Extract the amount written in words, the amount in digits, the name of the payee, the date on the cheque, and the bank's name from the image.
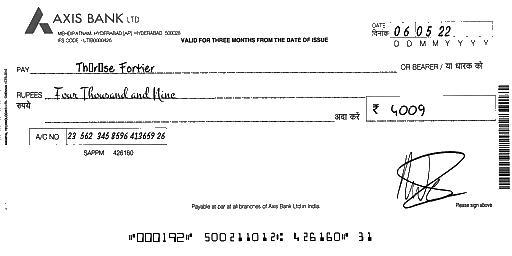
amt_in_words: Four Thousand and Nine
amt_in_figures: 4009
payee_name: Thérèse Fortier
bank_name: AXIS BANK
cheque_date: 06/05/22